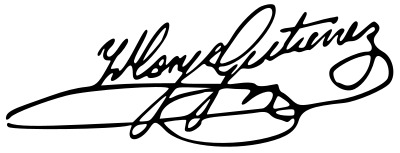
Signature of: tomás monje